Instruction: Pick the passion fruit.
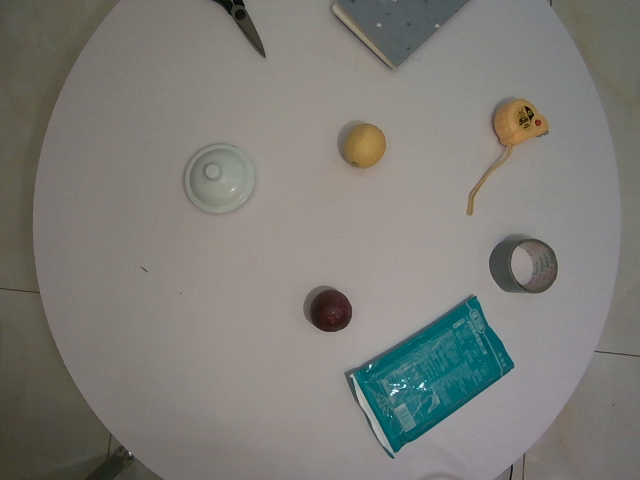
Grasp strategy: vertical